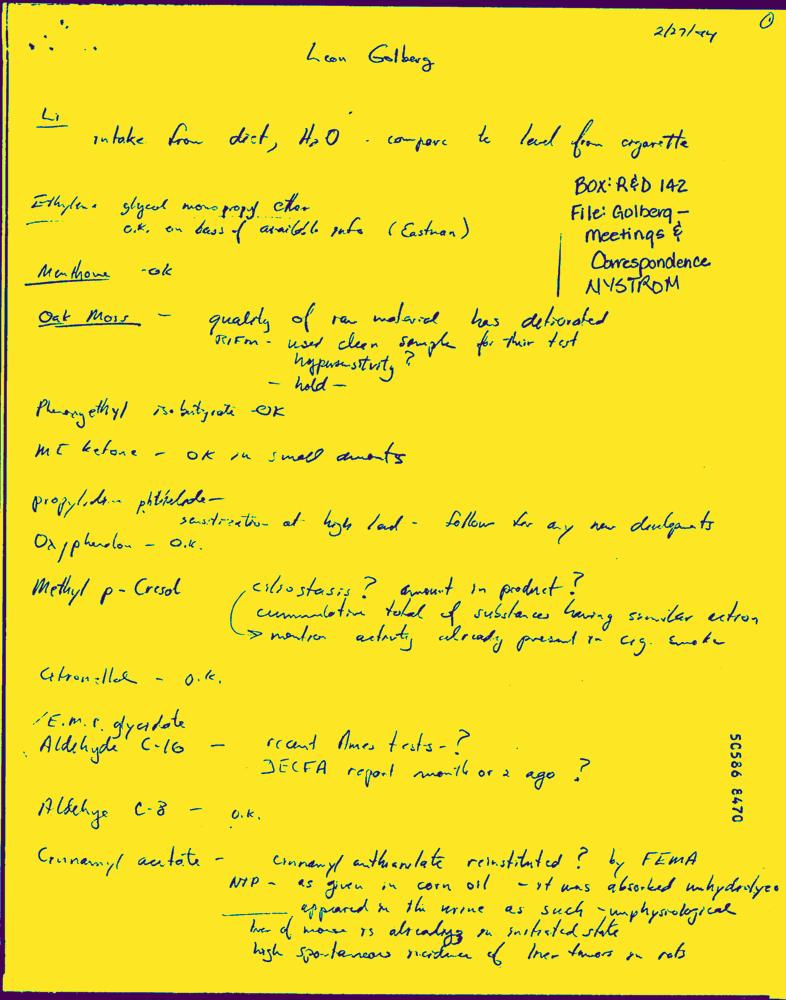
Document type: Hand-Written